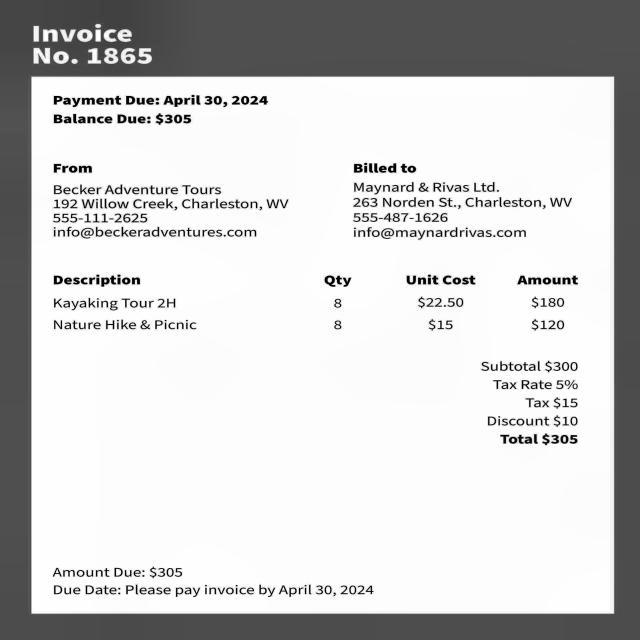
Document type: Invoice